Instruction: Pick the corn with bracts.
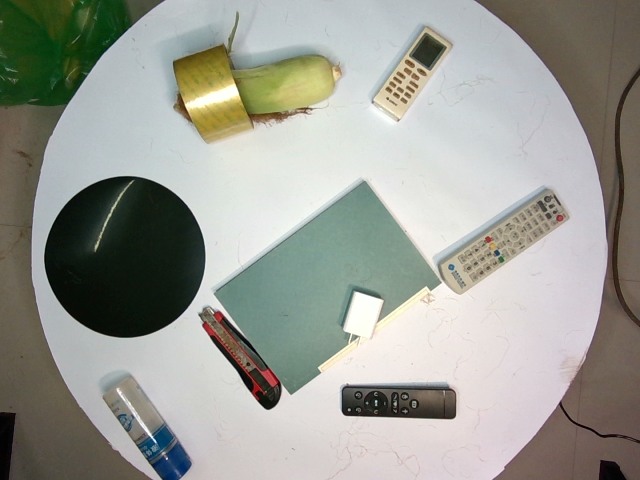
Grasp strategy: vertical